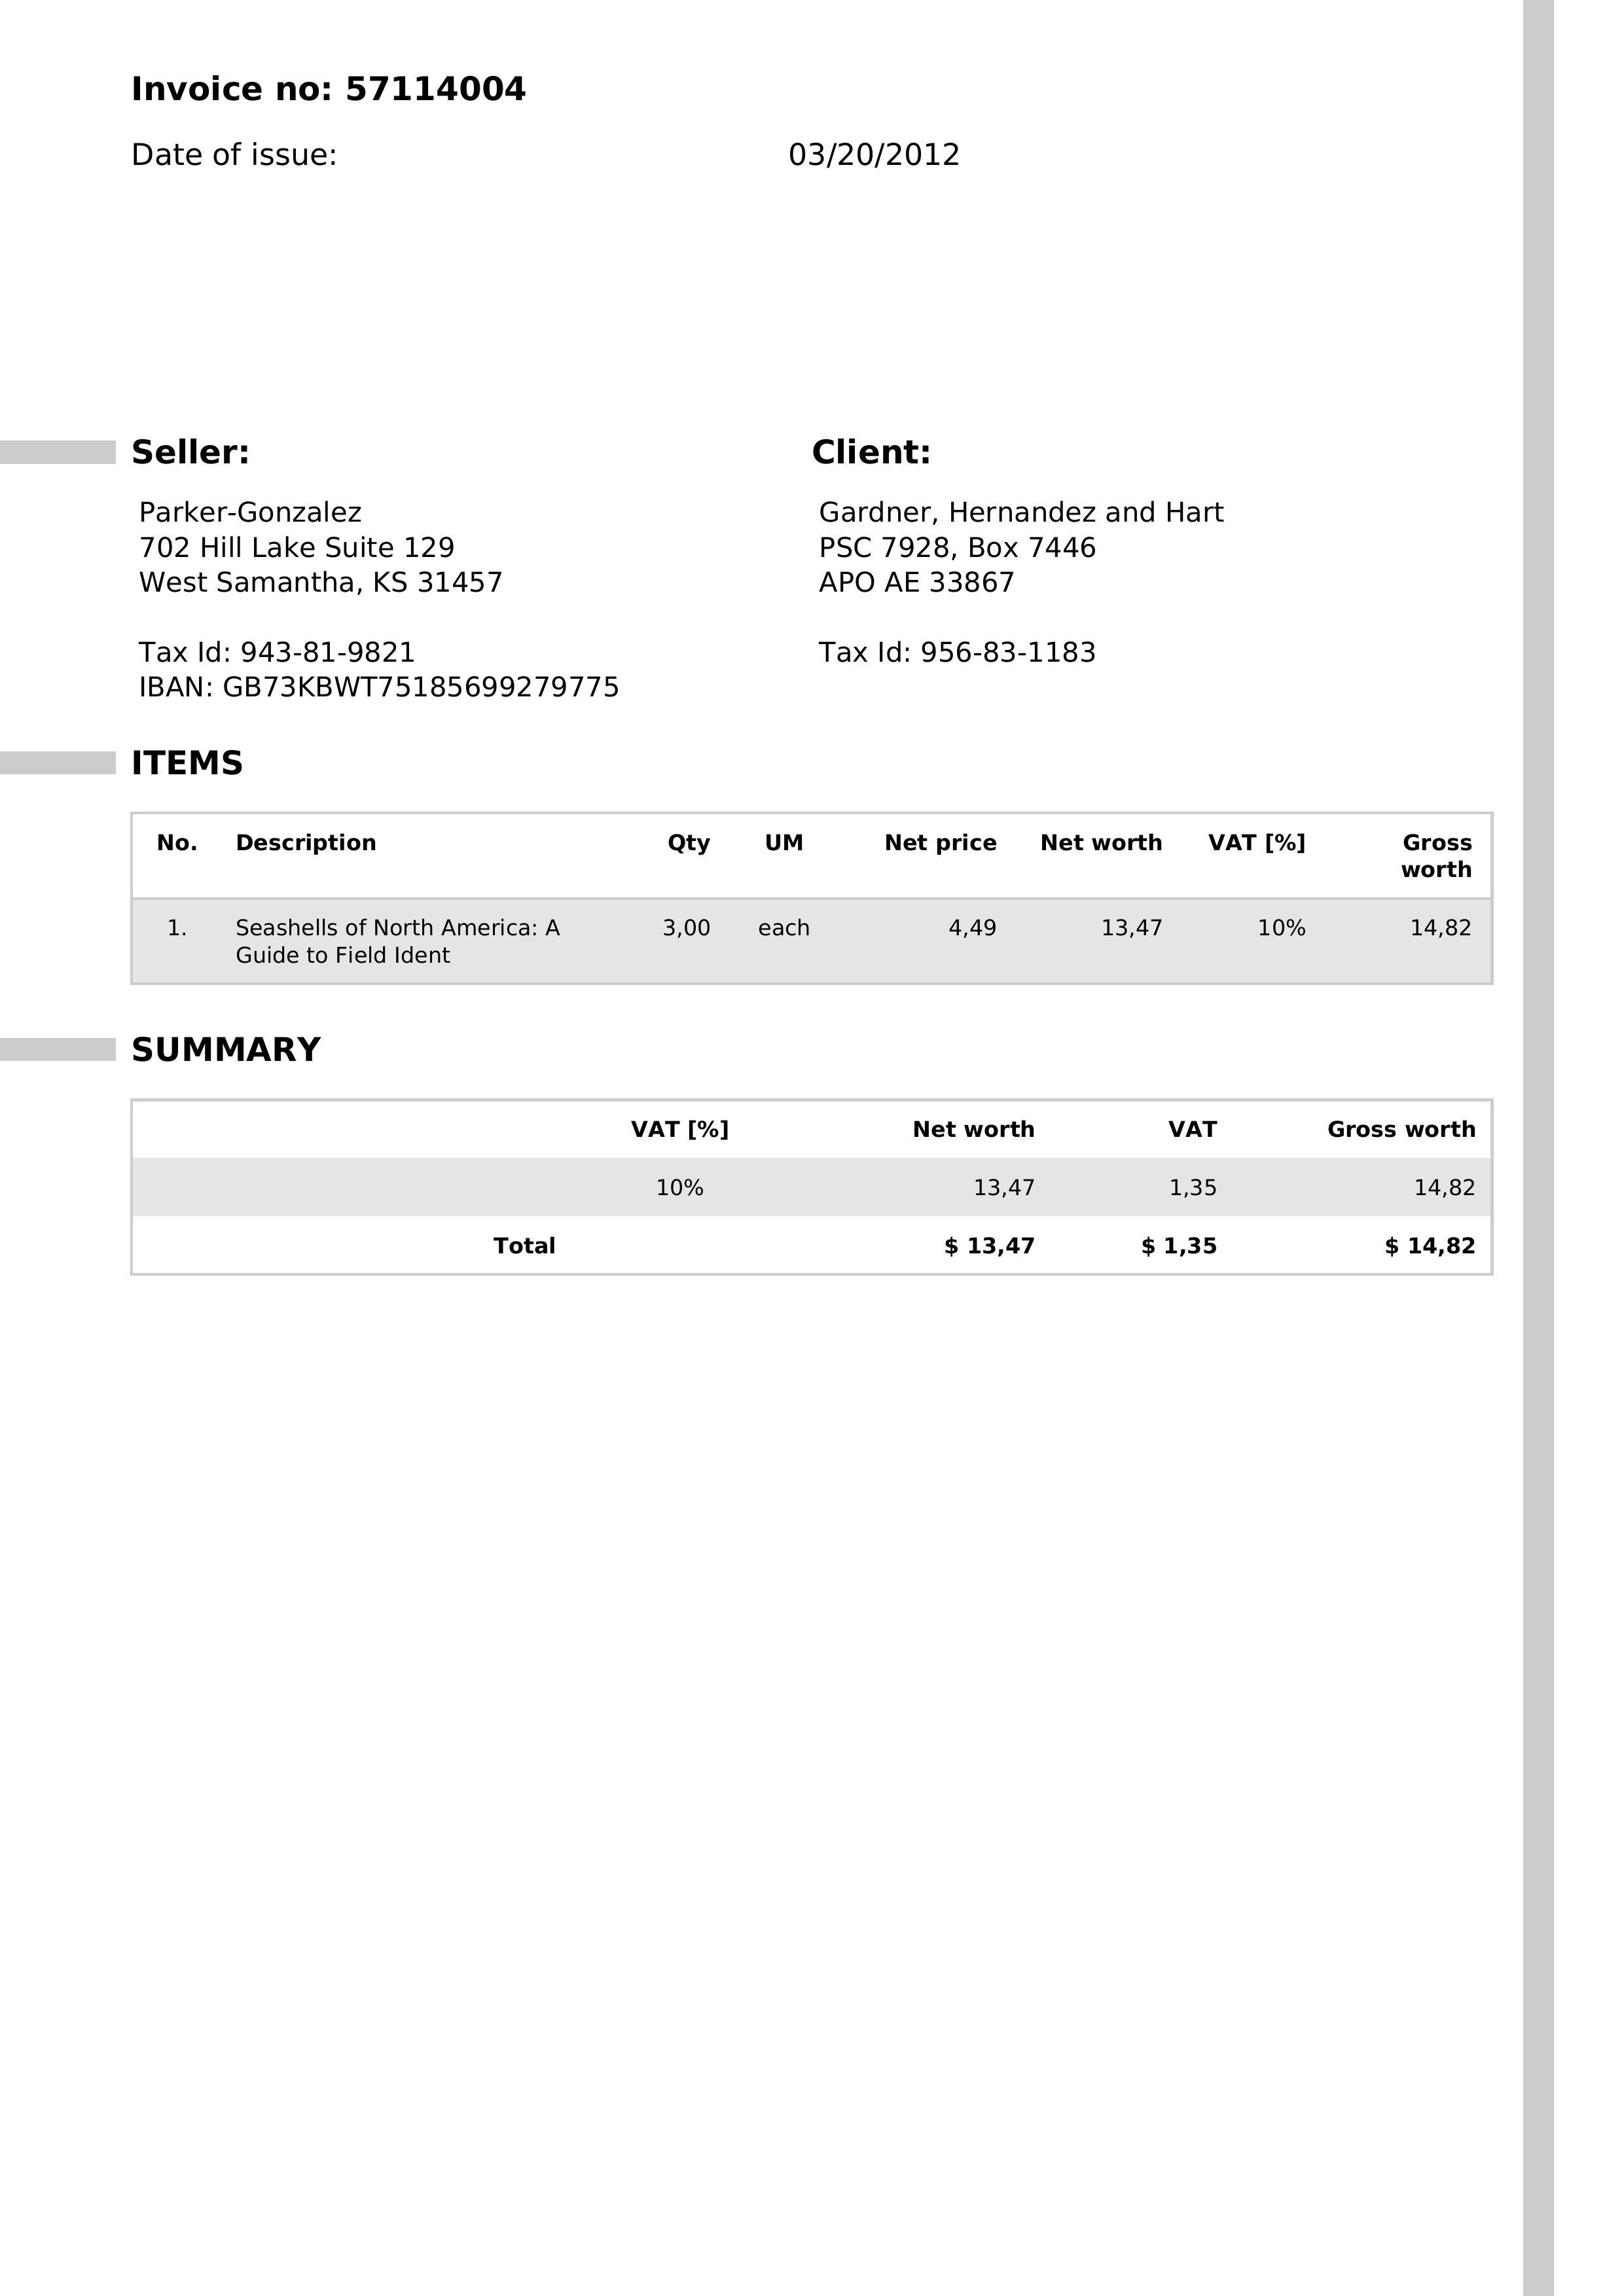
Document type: Invoice